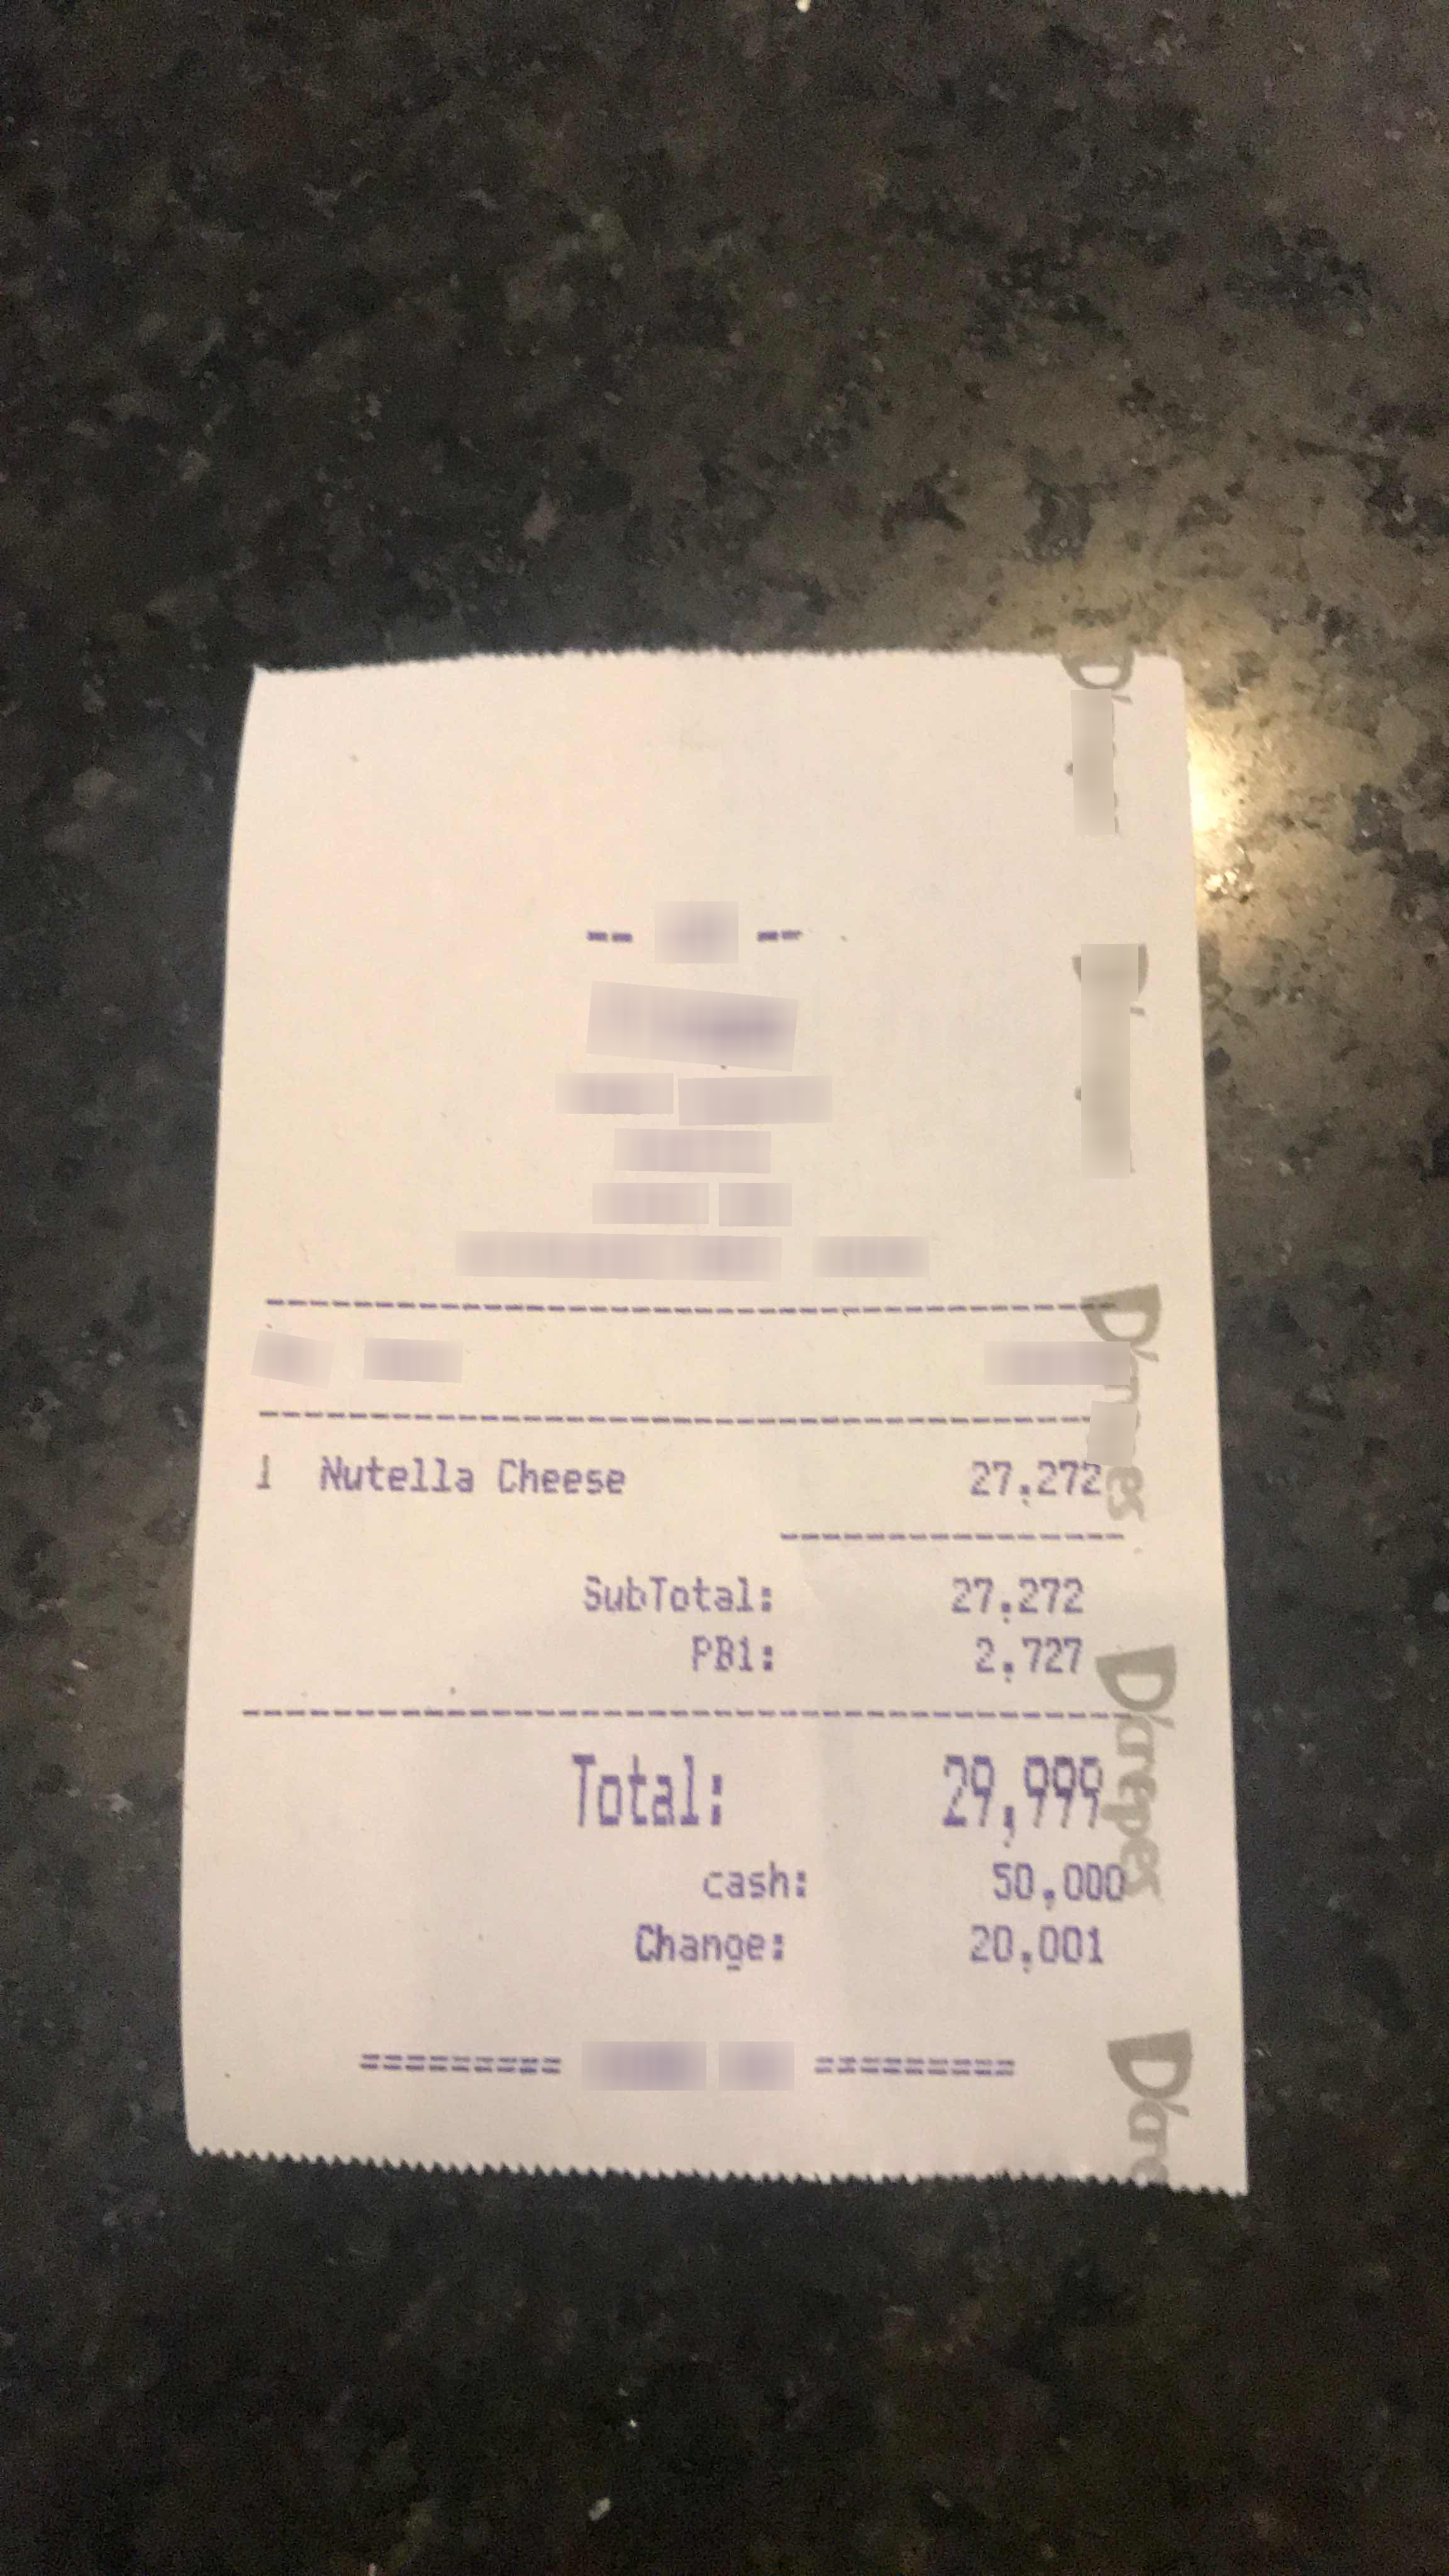
Number of items: 3
Subtotal: 27,272
Tax: 2,727
Total: 29,999
OCR text regions:
text: 1
text: Nutella
text: Cheese
text: 27,272
text: SubTotal:
text: 27,272
text: PB1:
text: 2,727
text: Total:
text: 29,999
text: cash:
text: 50,000
text: Chance:
text: 20,001